Question: How is the history relevant to the case?
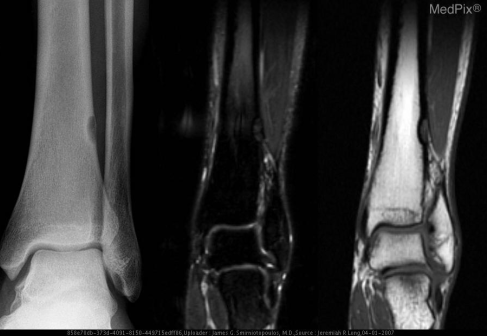
Answer: The patient's history of 16 year old boy presents after inversion ankle injury. is key in understanding the case.